Question: What is the main concern?
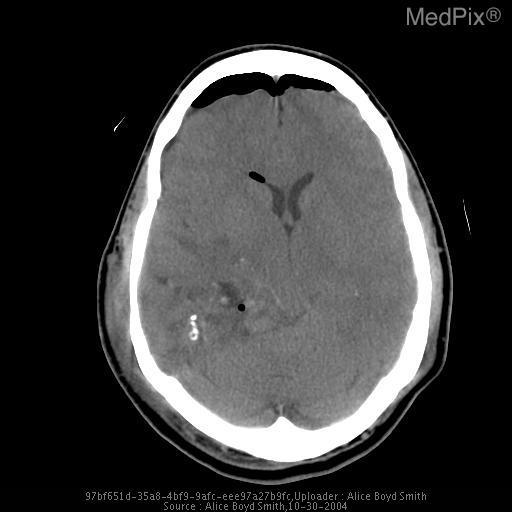
Answer: The findings suggest Post operative noncontrasr CT of the head demonstrates a large mass with ill defined  borders that involves the posterior temporal lobe.  Chunky calcifications are present.  MRI reveals vasogenic edema in the region of the lesion.. Postoperative CT demonstrates a mass lesion containing coarse calcifications in the region of the temporal lobe. Extraaxial air outlines the frontal lobes.. The patient might have a history of 45 year old male with history of persistent headaches..